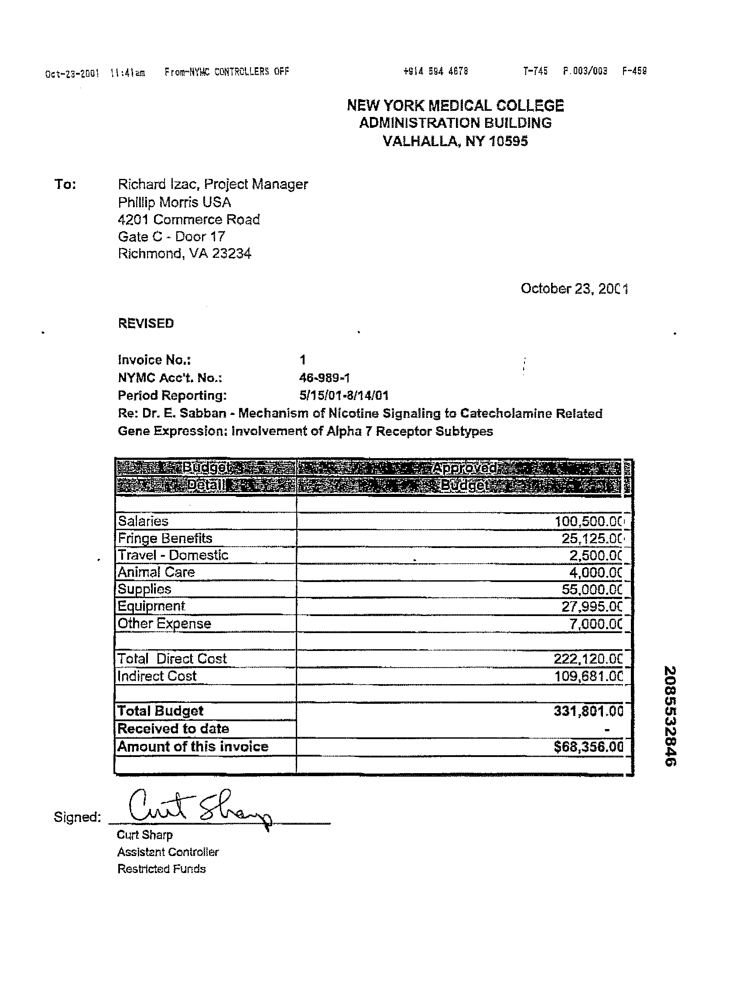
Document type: Invoice